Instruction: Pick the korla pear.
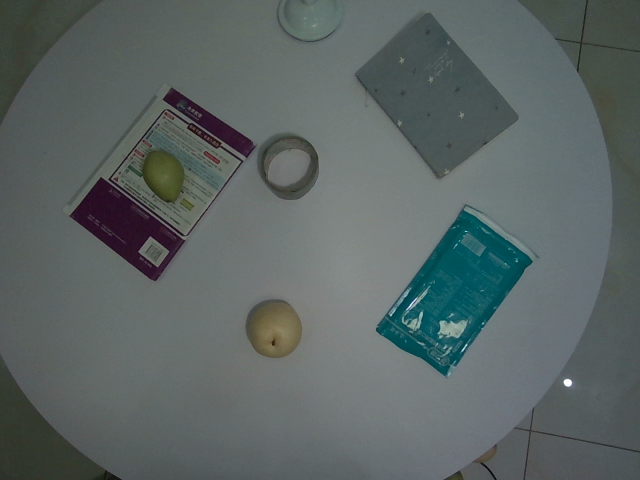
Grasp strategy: vertical